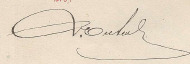
Signature of: vasily g olesov